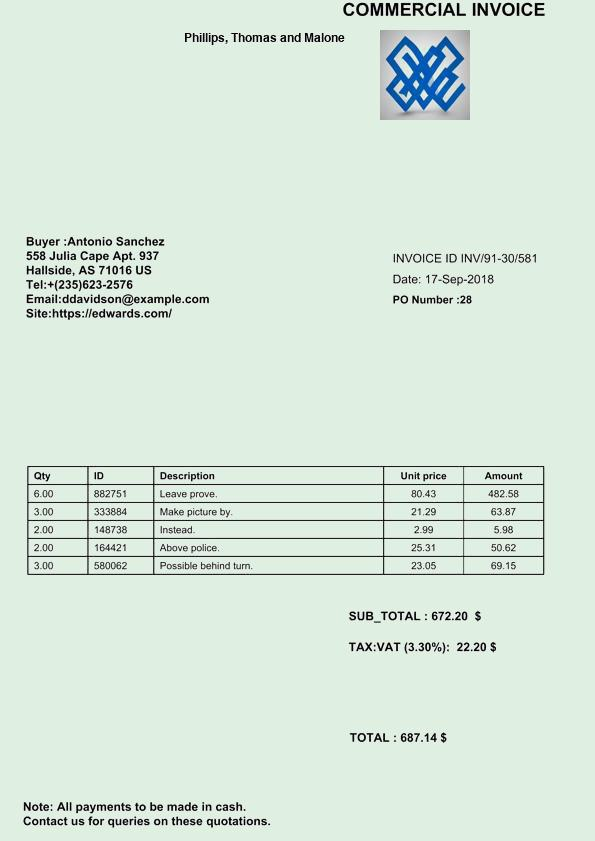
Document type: Invoice